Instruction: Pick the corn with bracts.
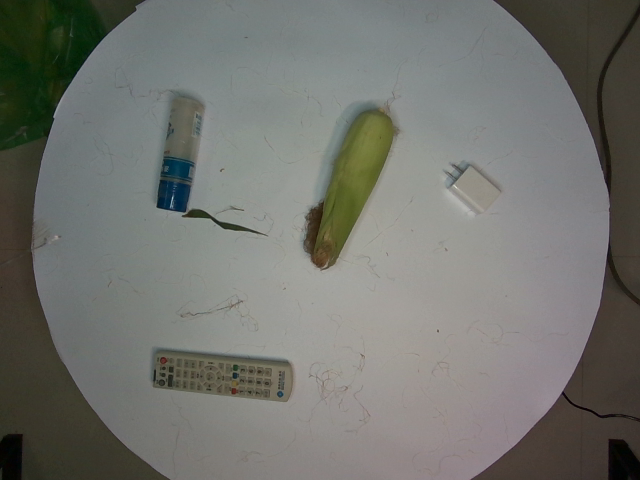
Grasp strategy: vertical